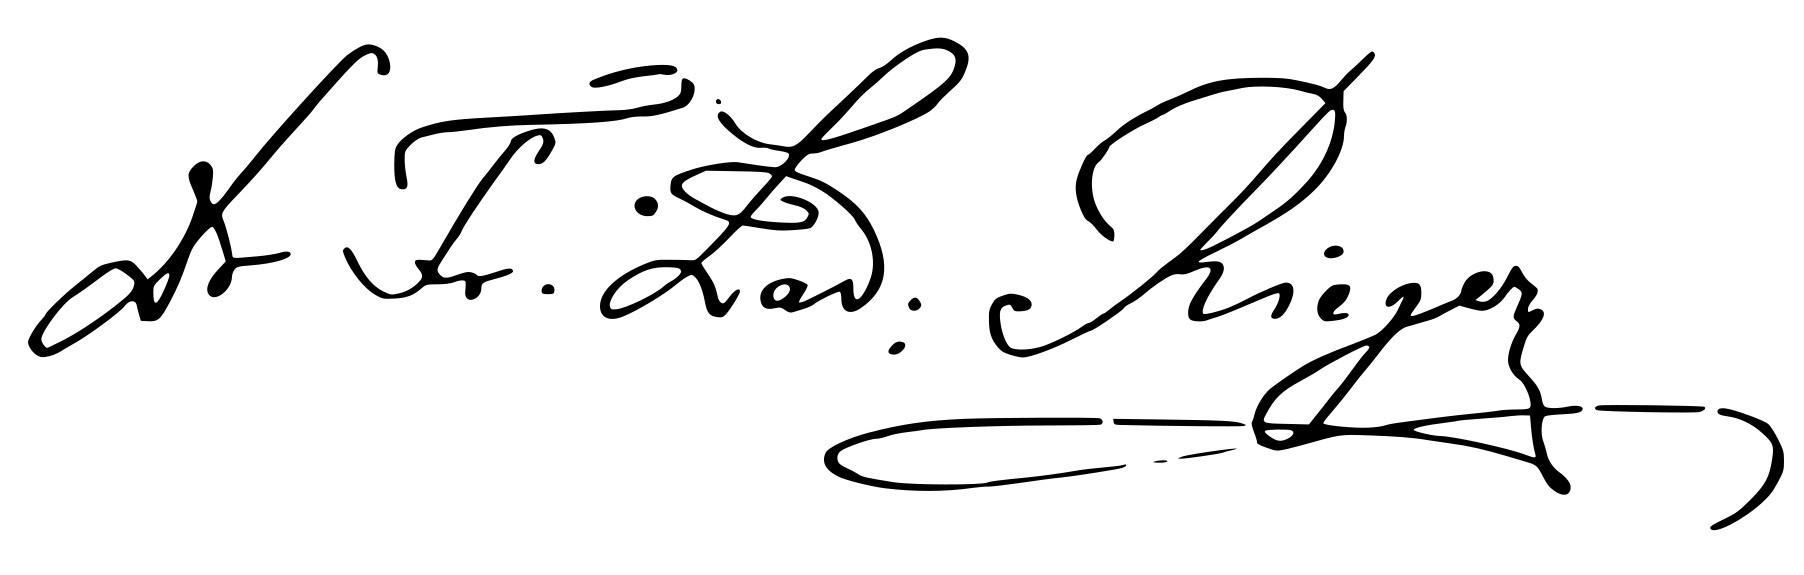
Signature of: františek ladislav rieger